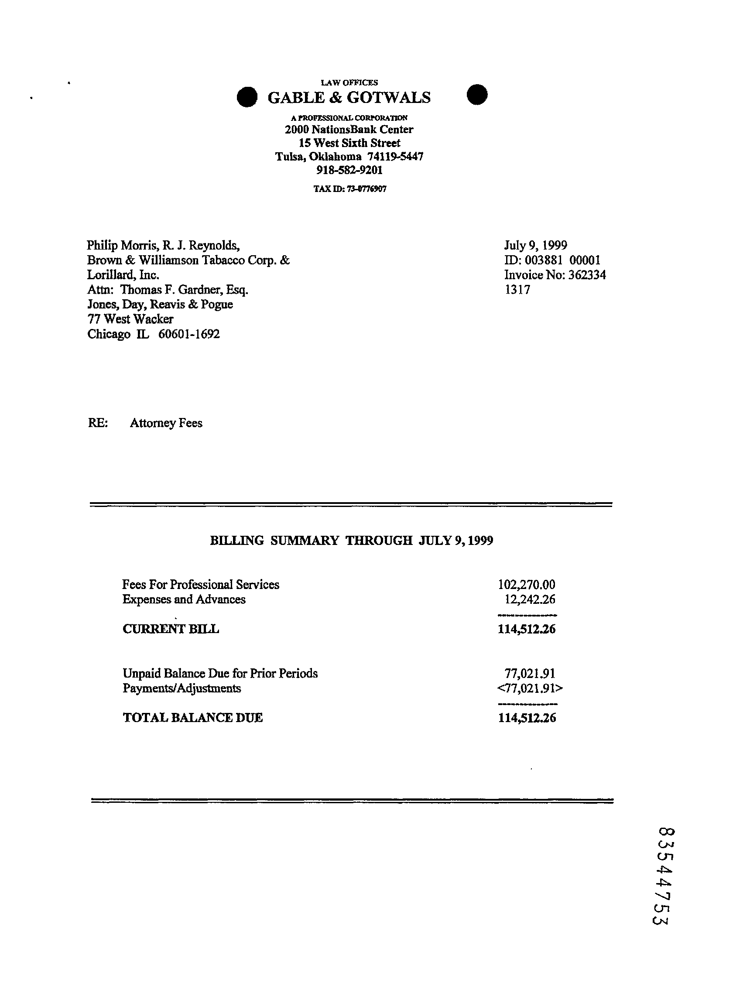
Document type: Invoice